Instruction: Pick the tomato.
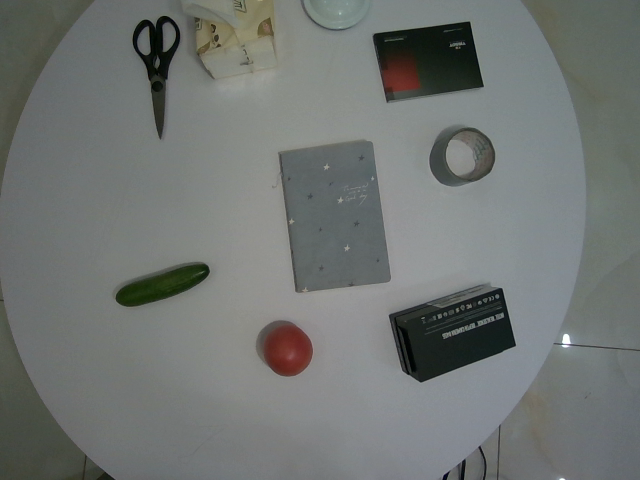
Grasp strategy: vertical